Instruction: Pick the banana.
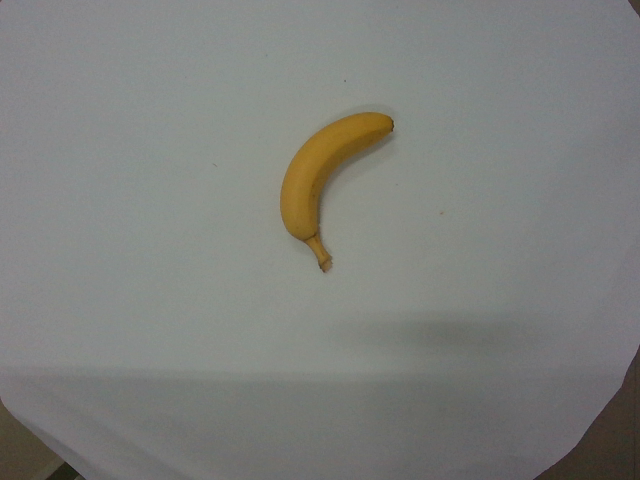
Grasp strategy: vertical